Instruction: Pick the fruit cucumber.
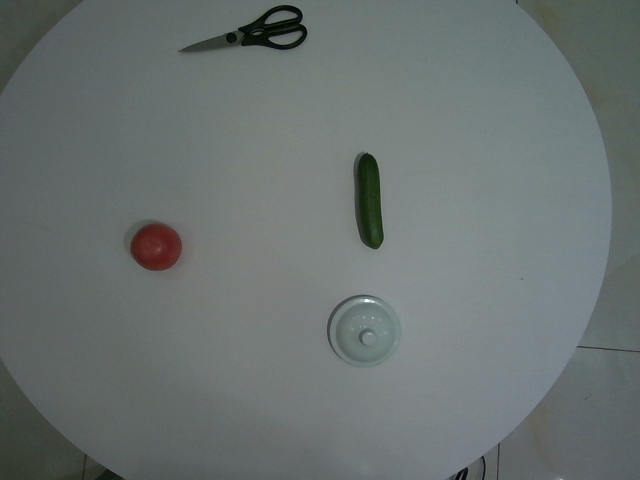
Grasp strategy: vertical